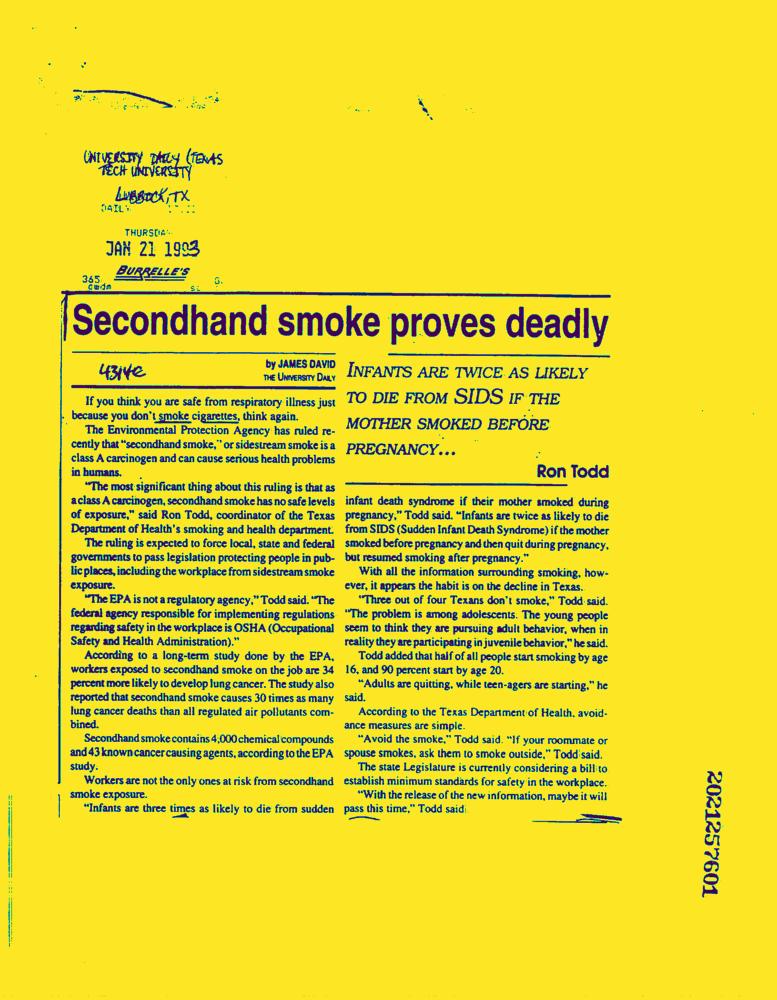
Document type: News-Article